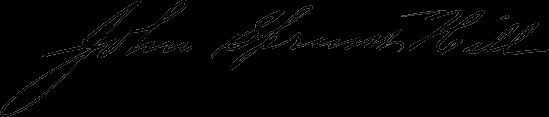
Signature of: john sprunt hill